Patient: Male, age 62
A 62-year-old man who had been treated for severe persistent asthma for 10 years at a local hospital presented to our hospital with a 1-month history of wheezing and exertional dyspnea. At his local hospital, he had been treated with high-dose inhaled corticosteroid, an inhaled long-acting beta2-agonist, leukotriene receptor antagonist, xanthine and intermittent systemic corticosteroids at least once a month for half a year. At our hospital, his wheezing disappeared after the administration of oral corticosteroid, but his exertional dyspnea did not improve. He was admitted to our hospital for the investigation of dyspnea and pulse oximeter desaturation.
A physical examination was normal despite hypoxemia. Chest sounds were normal, and expiratory wheezing was no longer heard after bronchodilator administration. There were no skin lesions, lymphadenopathy or neurological findings. Laboratory findings showed elevated serum lactic dehydrogenase (LDH) (1,482 IU/L), aspartate aminotransferase (AST) (39 IU/L) and C-reactive protein (CRP) (1.6 mg/dL) levels. An arterial blood gas analysis at rest while breathing room air showed hypoxemia (PaO2 53.9 Torr) with an elevated alveolar-arterial oxygen difference (AaDO2) (60.9 Torr). The serum tumor markers were within normal limits, except for an elevated soluble interleukin-2 receptor level (sIL-2R) (1,570 U/mL). Although chest X-ray showed no abnormal findings, chest CT showed diffuse multiple small nodules in the lung fields, no mass and no lymphadenopathy in the thorax or the abdominal cavity (Fig. 1A). Respiratory function testing showed a decline in the pulmonary diffusing capacity for carbon monoxide (DLCO). Pulmonary blood flow scintigraphy showed decreased accumulation in both middle-lower lung fields. A diffuse pulmonary 18F-FDG PET-CT scan showed an increased diffuse FDG uptake in both middle-lower lung fields (Fig. 1B). The existence of malignant lymphoma, such as IVLBCL, without clinical findings was suspected because of the hypoxemia, the high levels of LDH and sIL-2R, the increased AaDO2, the decreased DLCO and the scintigraphic, CT and PET-CT findings. A random skin biopsy and TBLB were performed, and the pathological findings revealed atypical lymphoid cells located within the intravascular space of the capillary vessels and pulmonary artery. In immunohistochemical staining, these atypical lymphoid cells were positive for CD20 and CD79a, which are B-cell markers (Fig. 2), and demonstrated a high proliferation index, as revealed by MIB-1 (Ki-67) (data not shown). Based on these results, the patient was diagnosed as having IVLBCL with pulmonary involvement.
After transfer to the Department of Hematology, the patient was treated with prednisolone and vincristine to reduce the pulmonary tumor burden due to his worsening respiratory condition. After one week, his respiratory condition improved. Following prednisolone and vincristine administration, he was treated with R-CHOP chemotherapy, consisting of rituximab, cyclophosphamide, doxorubicin hydrochloride, vincristine and prednisolone. He achieved complete remission after eight cycles of R-CHOP chemotherapy with no severe adverse events, and the LDH and sIL-2R levels, the AaDO2 and chest CT and FDG-PET findings subsequently revealed no signs of lymphoma involvement (Fig. 3).
Keywords: asthma, intravascular large b-cell lymphoma, positron emission tomography, transbronchial lung biopsy
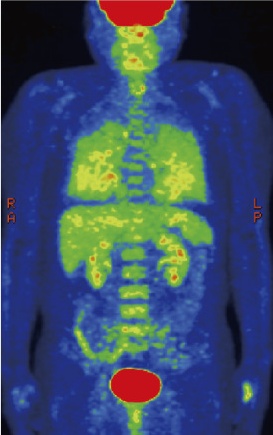
Image caption: 18F-FDG PET-CT. scans after the completion of eight courses of R-CHOP. Diffuse multiple small nodules and the diffuse FDG uptake disappeared completely in the lung fields on CT and FDG-PET/CT findings, respectively. FDG: fluorodeoxyglucose, PET: positron emission tomography.